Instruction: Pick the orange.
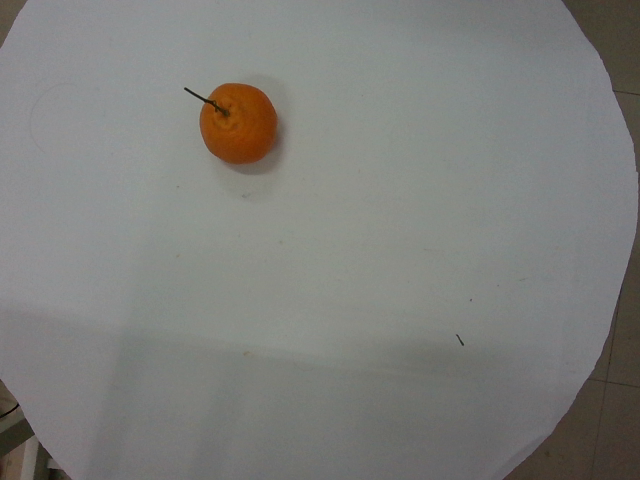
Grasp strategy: vertical